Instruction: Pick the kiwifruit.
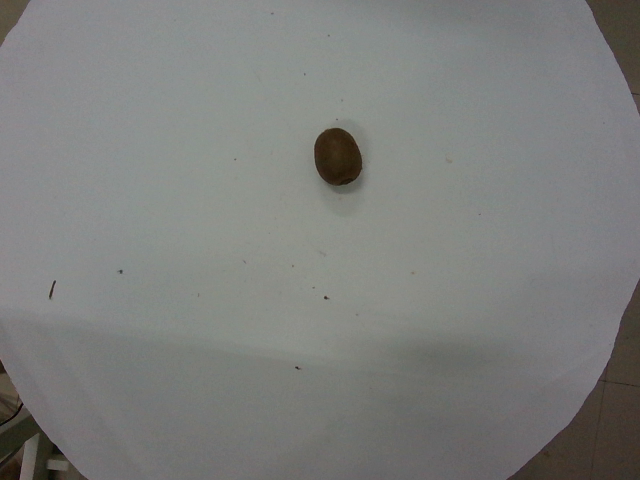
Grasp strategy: vertical